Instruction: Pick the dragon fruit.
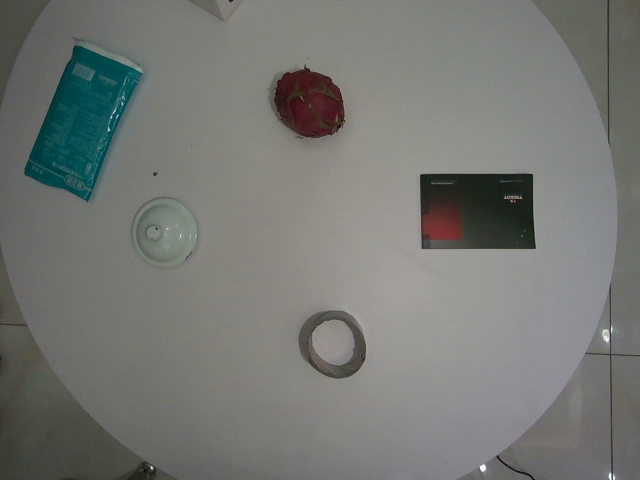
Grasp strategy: vertical